Question: Can you provide the account number mentioned in the document?
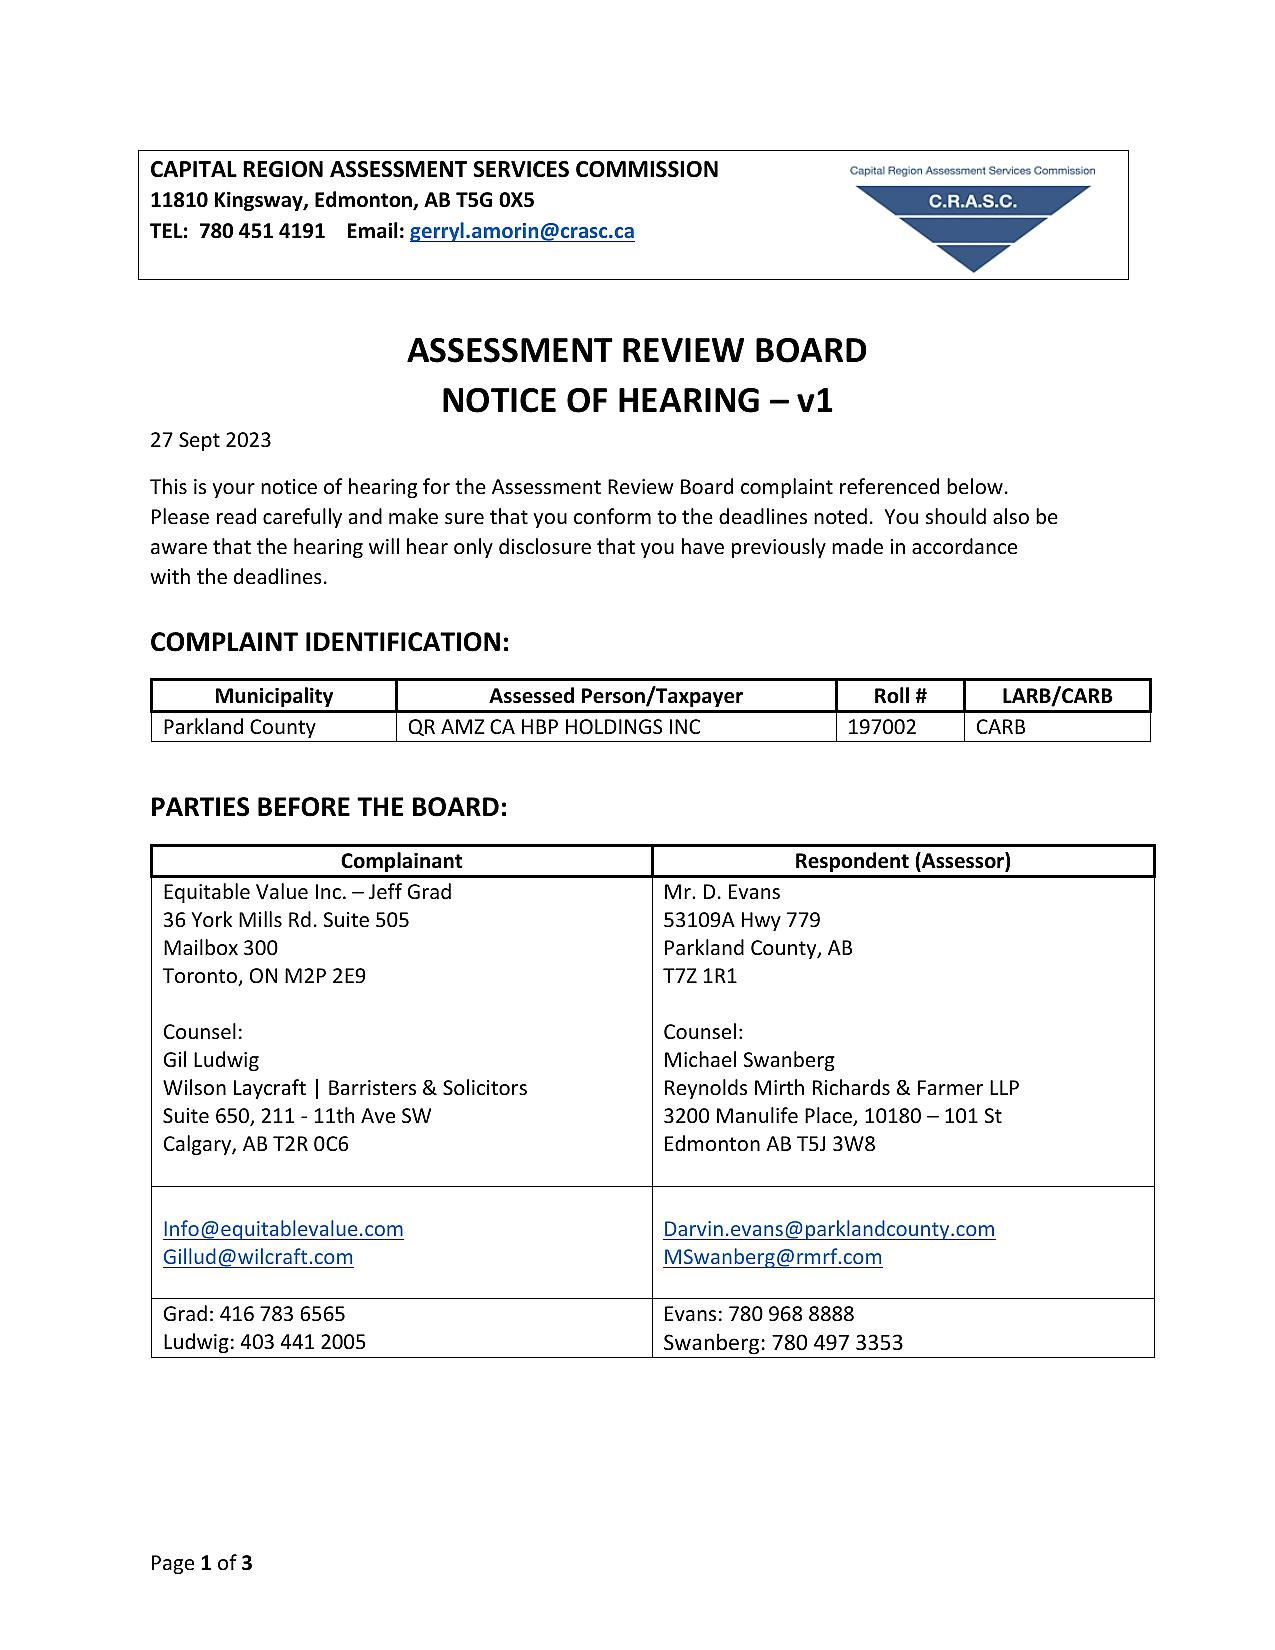
Answer: "197002"